Question: What is the property identification or parcel number listed?
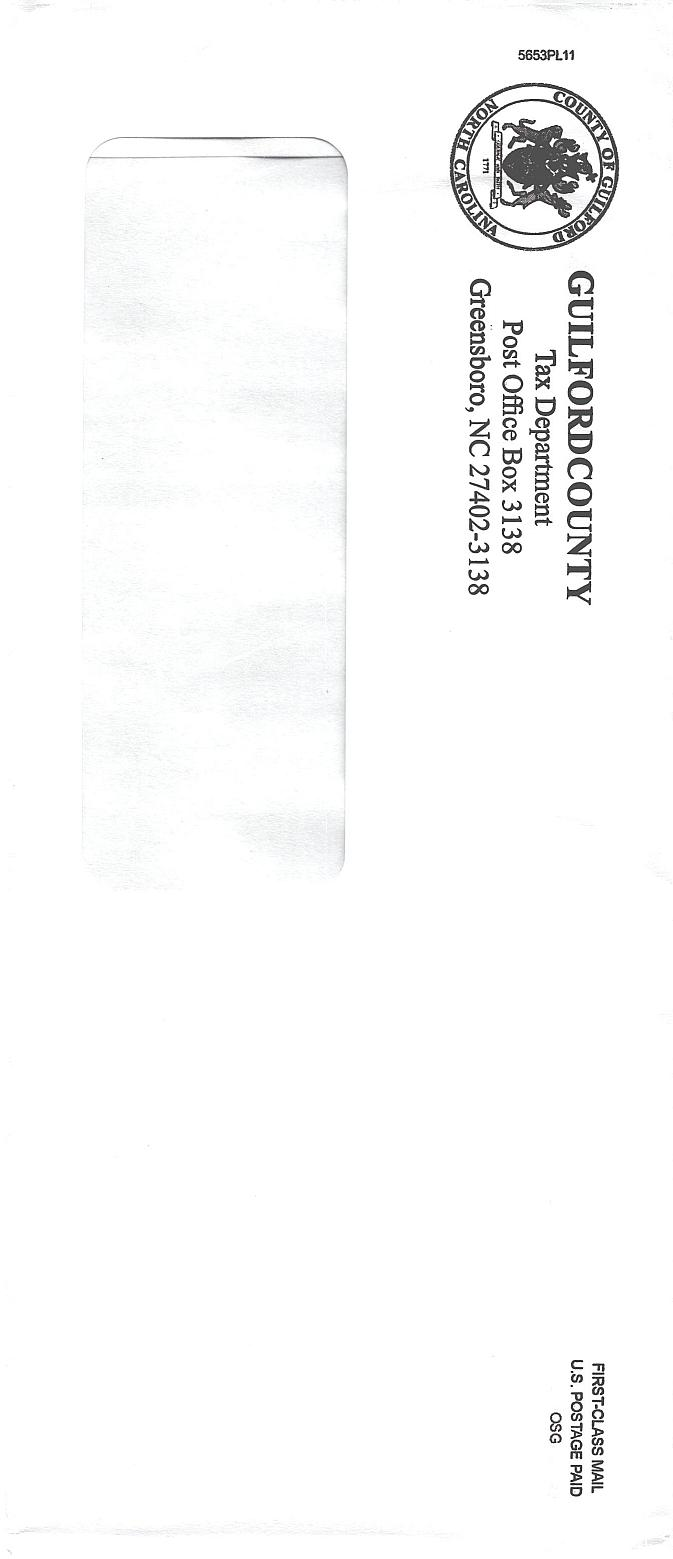
Answer: "5859PL11"